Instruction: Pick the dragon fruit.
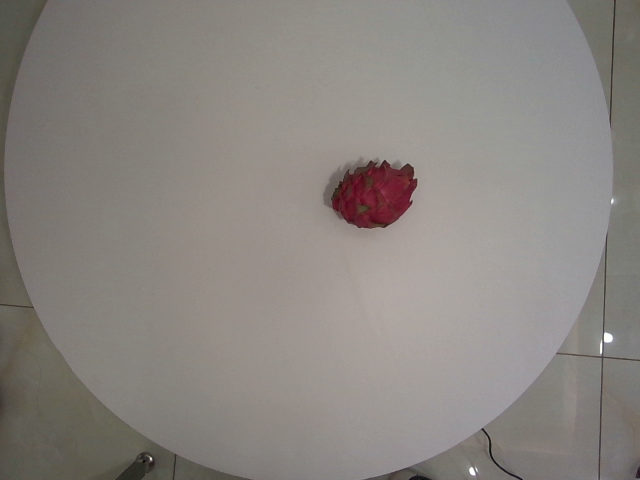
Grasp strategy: vertical